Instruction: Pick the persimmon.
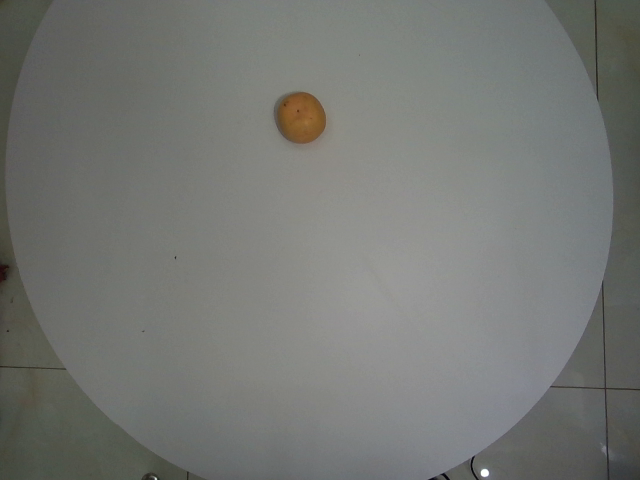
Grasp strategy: vertical